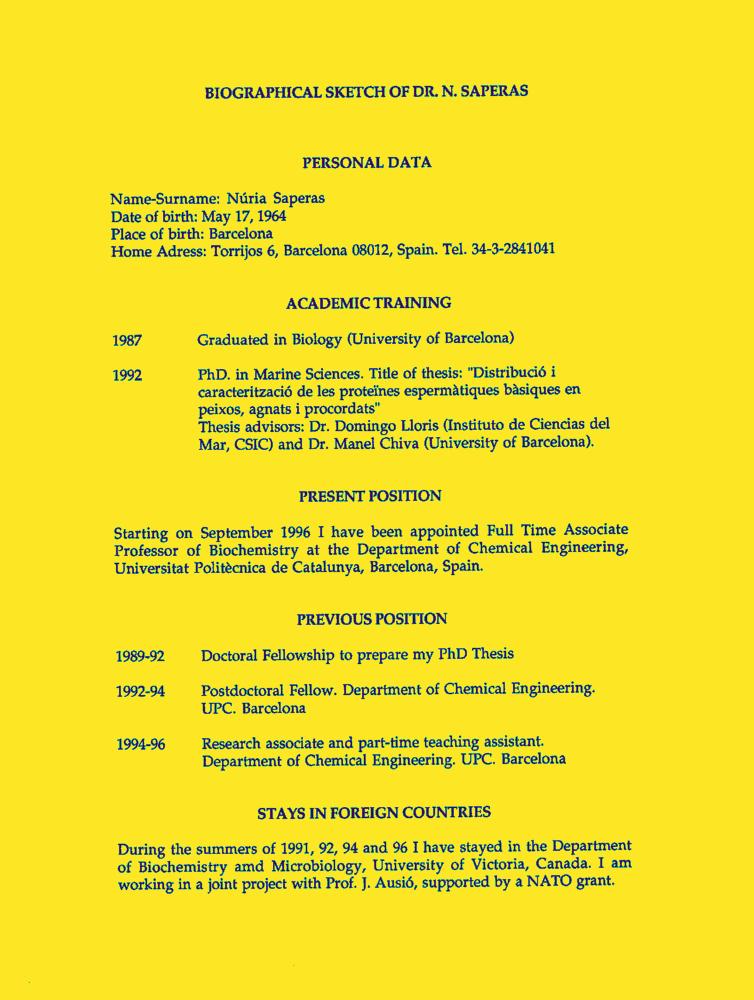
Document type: Resume-Doc